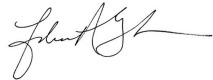
Signature of: felicia brabec